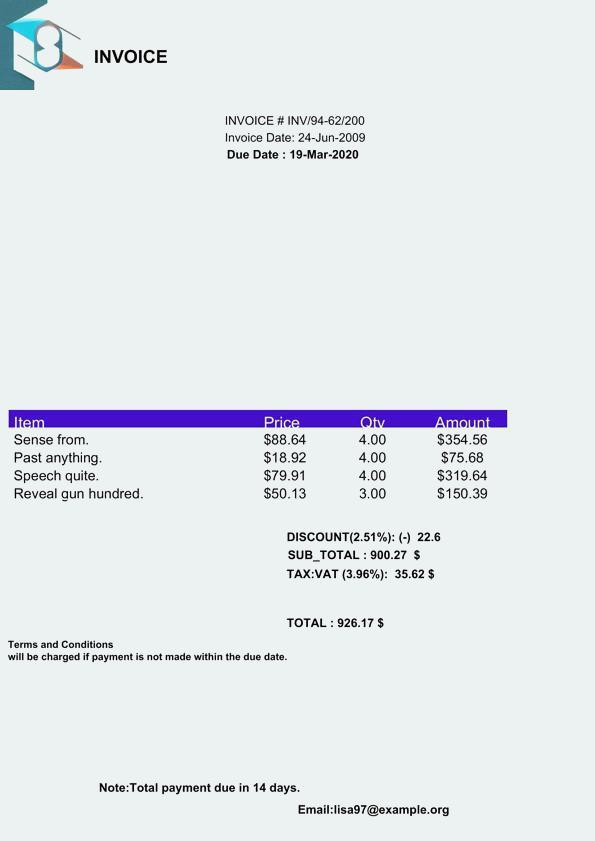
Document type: Invoice